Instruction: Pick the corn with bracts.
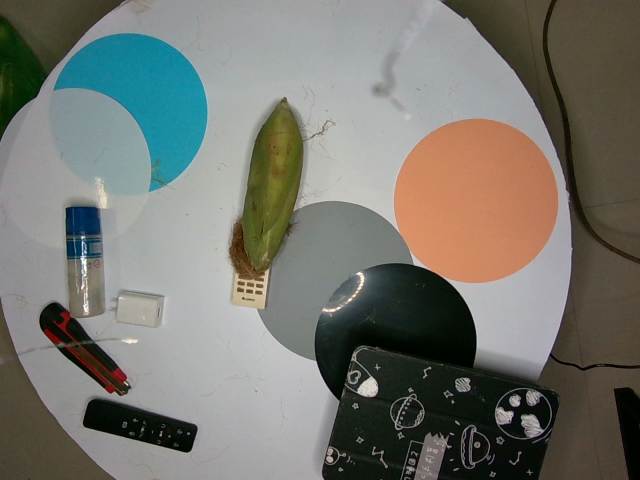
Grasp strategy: vertical